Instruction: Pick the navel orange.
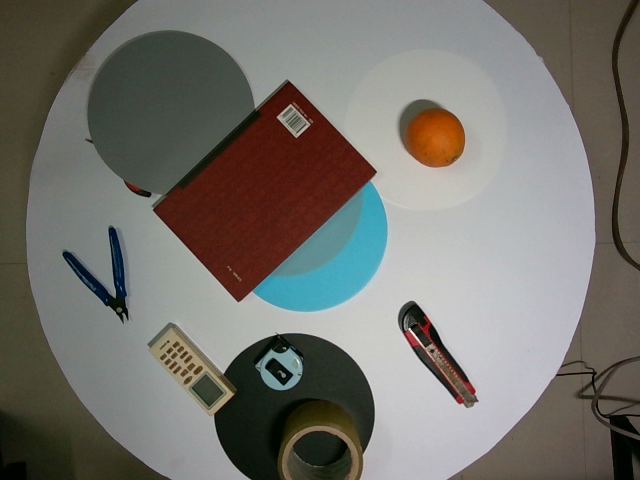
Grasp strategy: vertical